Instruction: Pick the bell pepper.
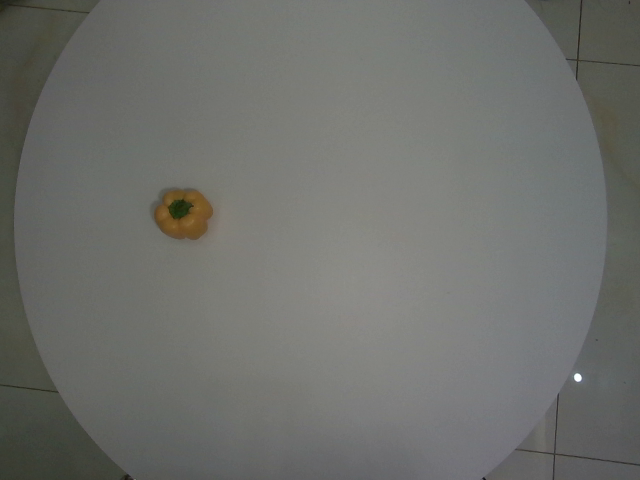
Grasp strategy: vertical